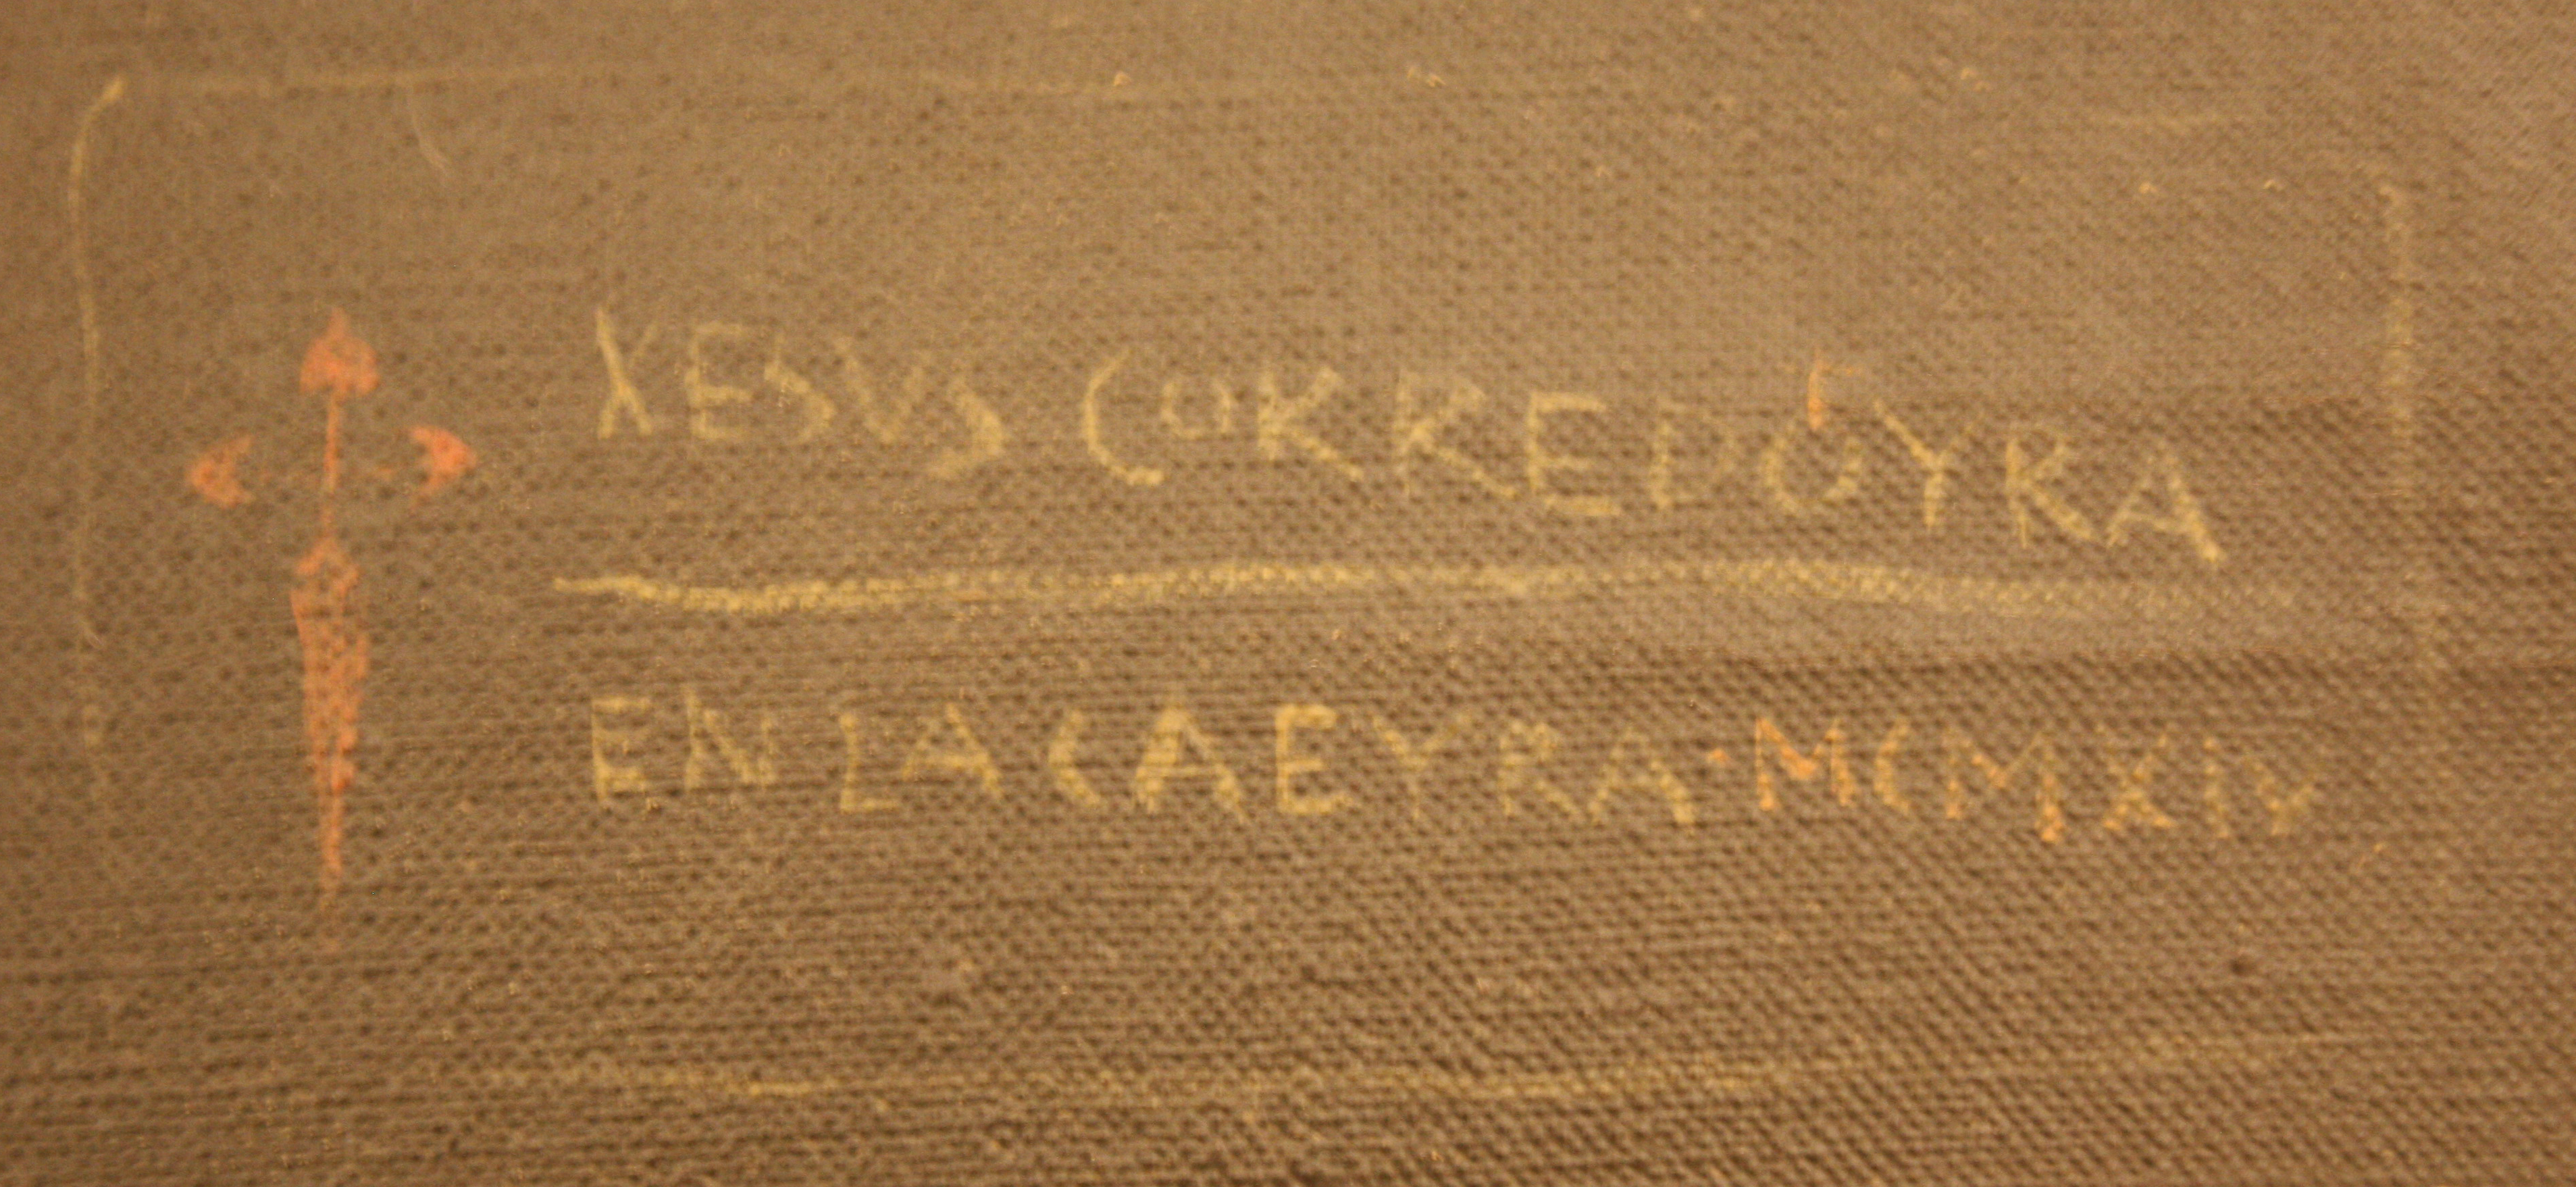
Signature of: xesús corredoyra